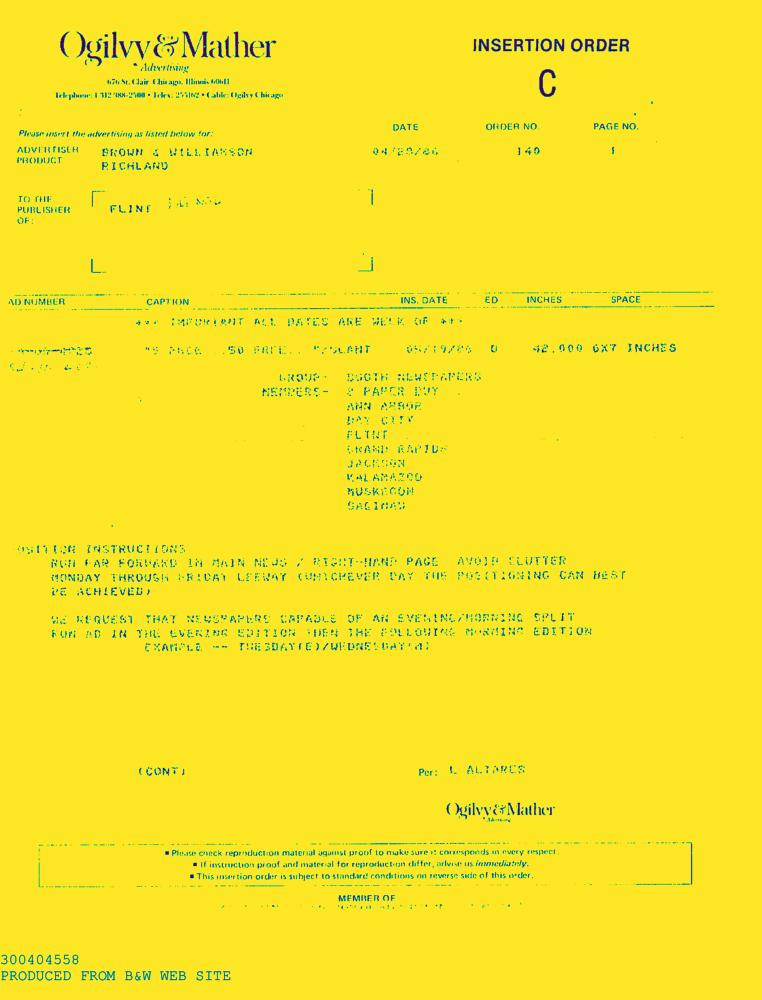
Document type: AD